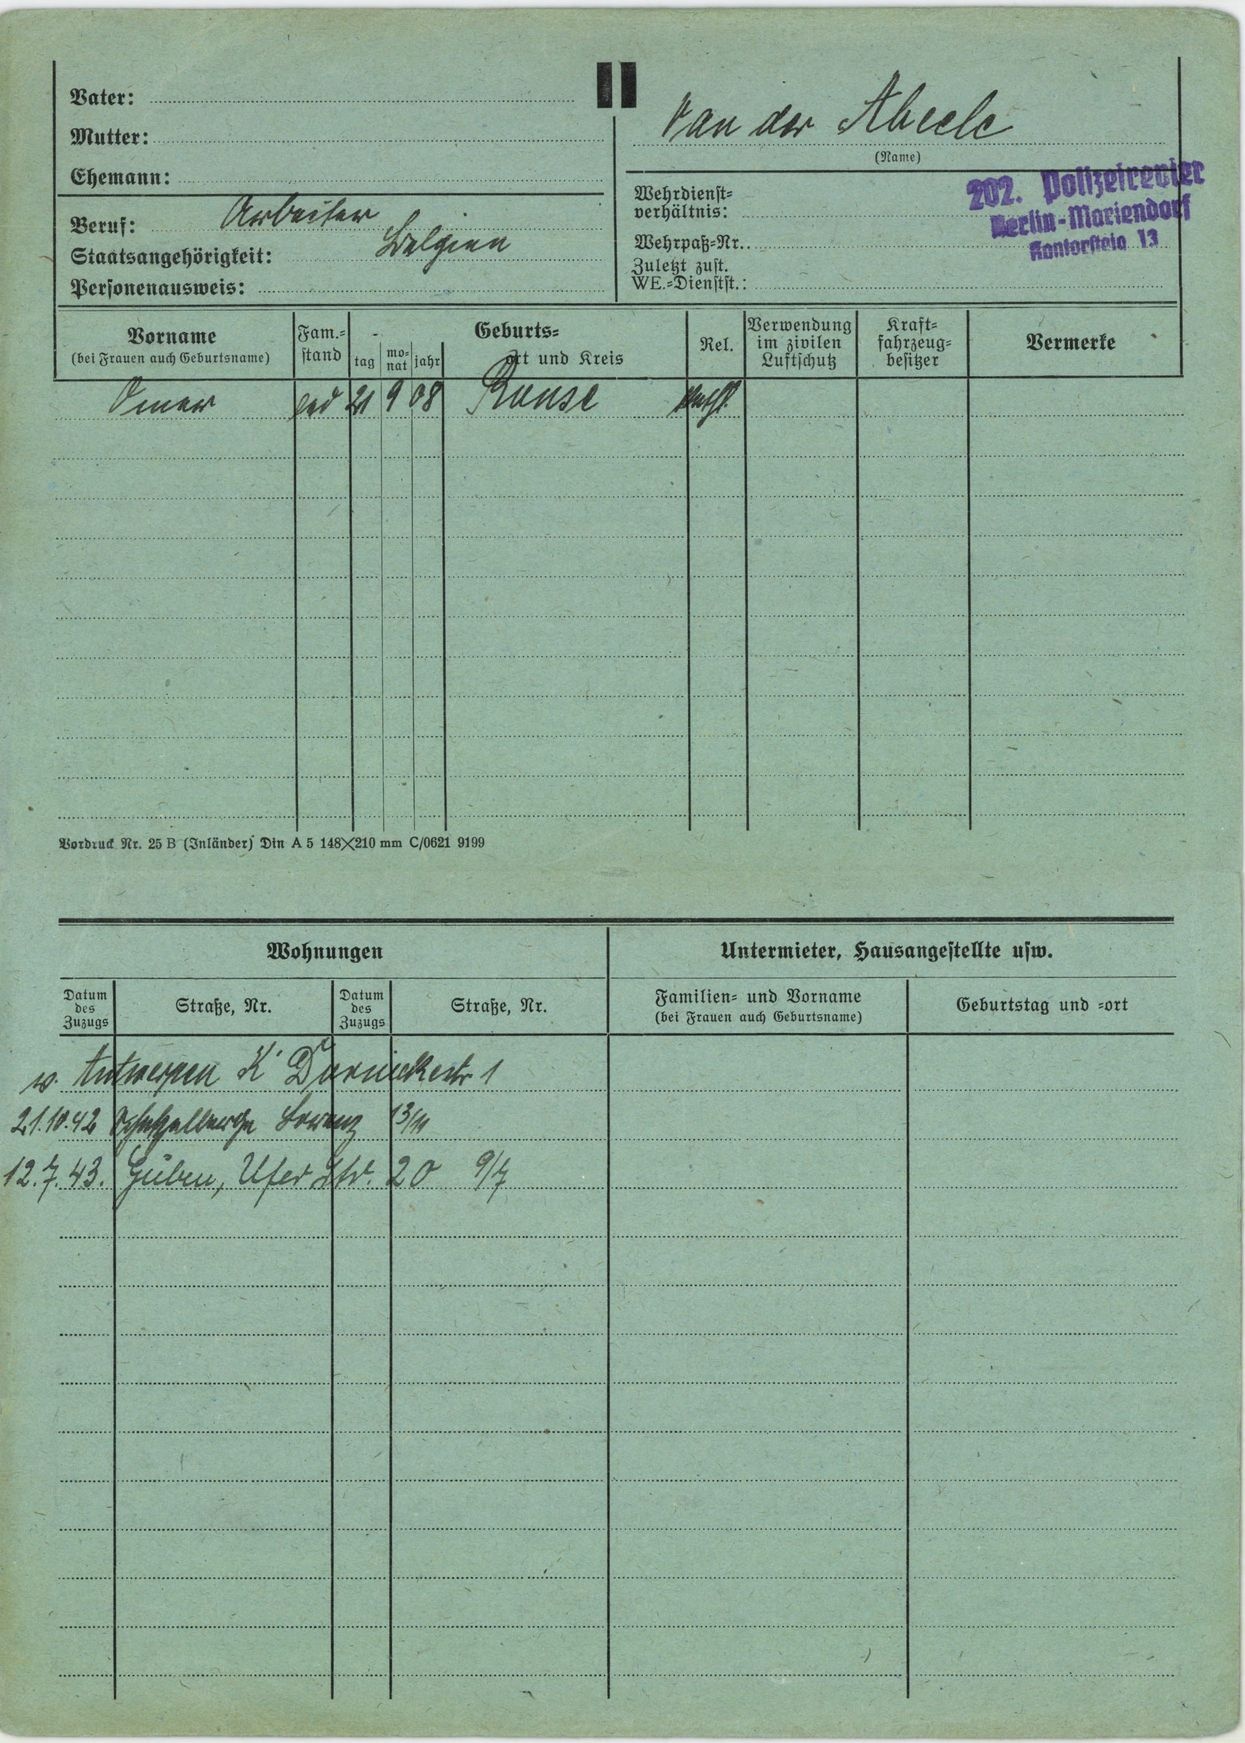
van der Abeele